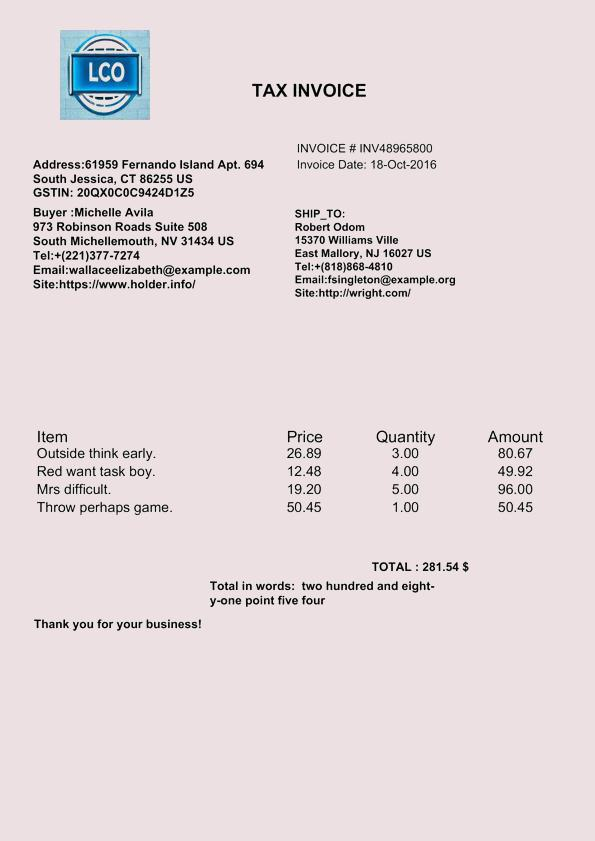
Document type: Invoice